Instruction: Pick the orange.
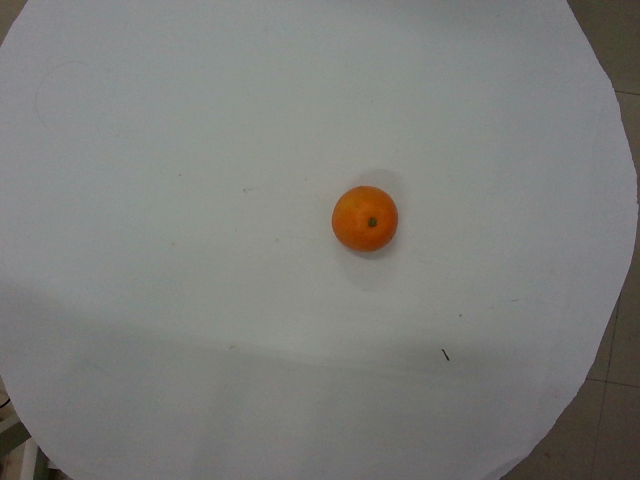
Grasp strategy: vertical